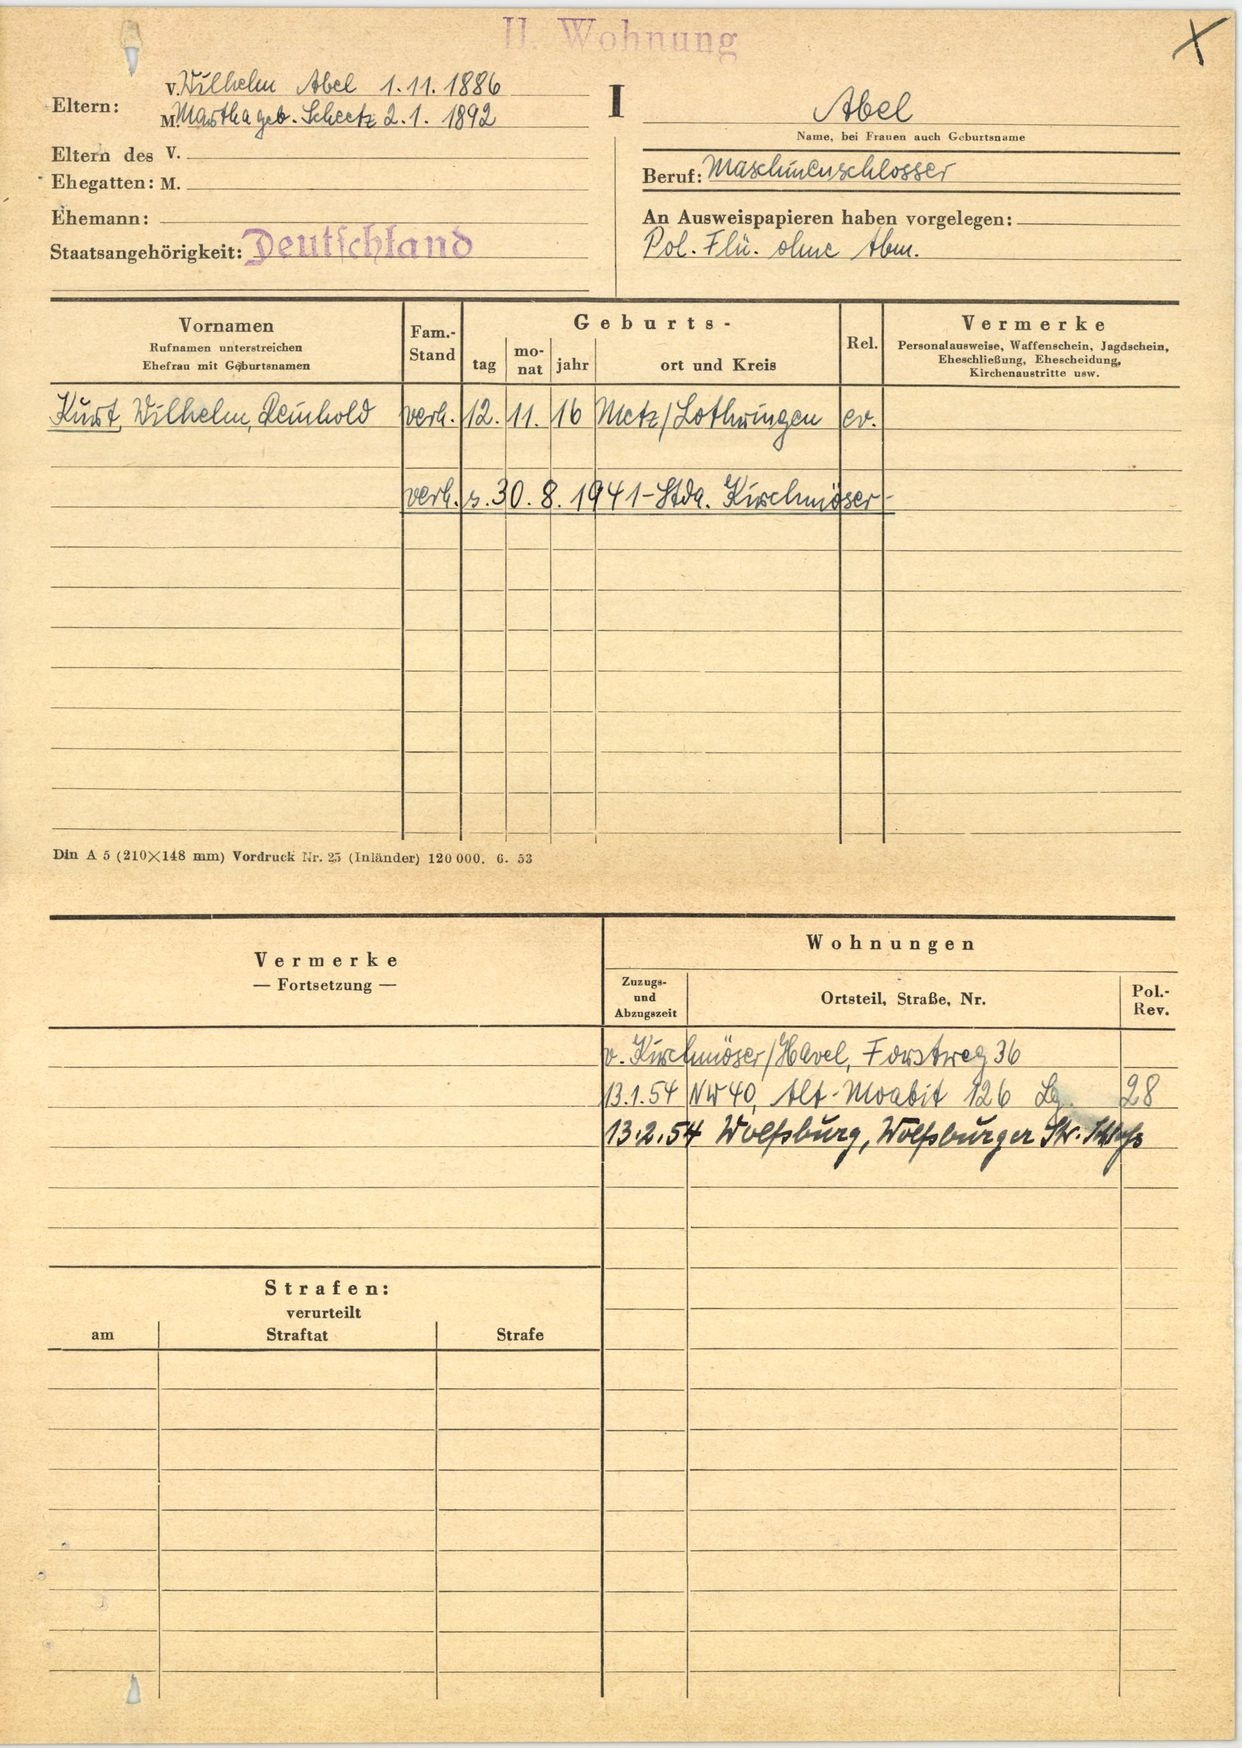
Abel